Extract the amount written in words, the amount in digits, the name of the payee, the date on the cheque, and the bank's name from the image.
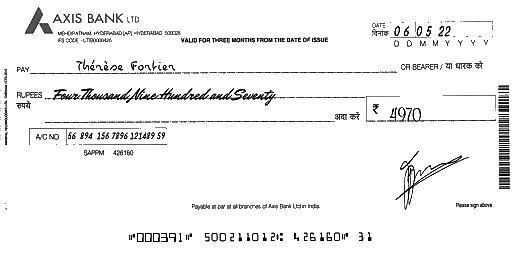
amt_in_words: Four Thousand Nine Hundred and Seventy
amt_in_figures: 4970
payee_name: Thérèse Fortier
bank_name: AXIS BANK
cheque_date: 06/05/22